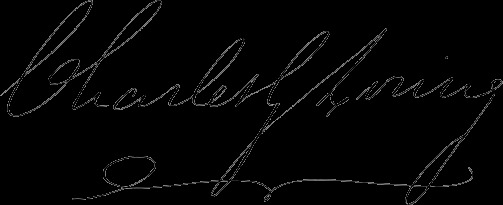
Signature of: charles greely loring